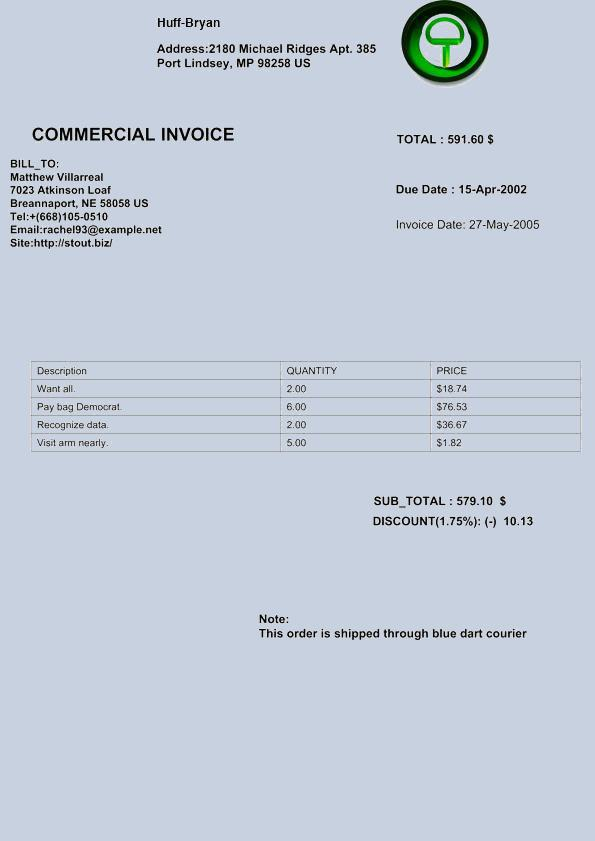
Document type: Invoice